Question: What are the imaging findings?
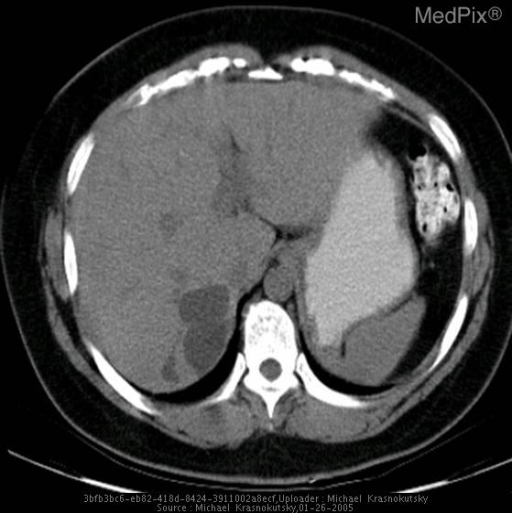
Answer: The imaging shows Both CT and MRI demonstrate dilated intrahepatic biliary ducts in the posterior right lobe of the liver.  Within the dilated system are several calculi that were formed secondary to chronic infection. Axial CT image demonstrates fluid density areas in the posterior right lobe of the liver consistent with dilated intrahepatic biliary ducts.  Several images also show round calficications within dilated ducts that represent stone formation secondary to infection..